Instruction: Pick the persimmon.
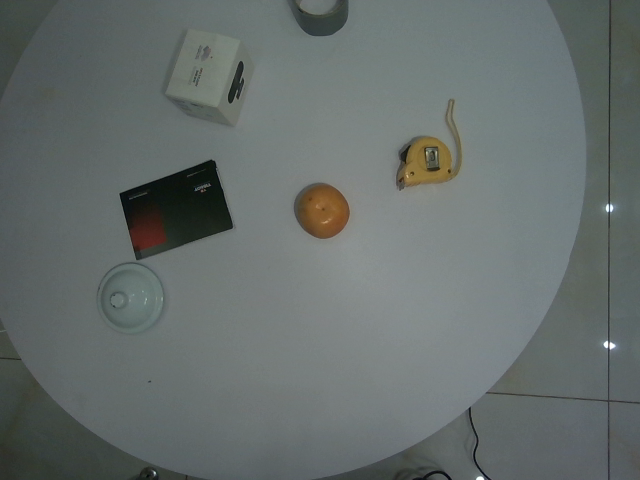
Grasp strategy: vertical